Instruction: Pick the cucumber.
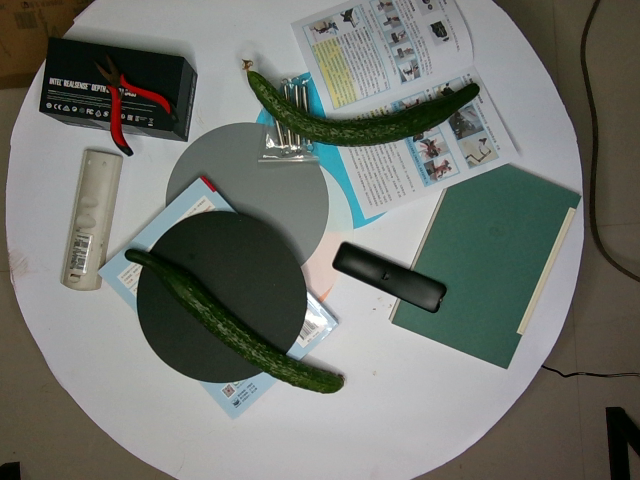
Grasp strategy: vertical